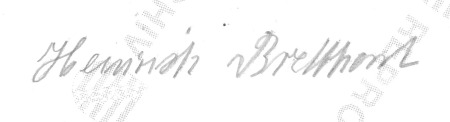
Signature of: heinrich bretthorst